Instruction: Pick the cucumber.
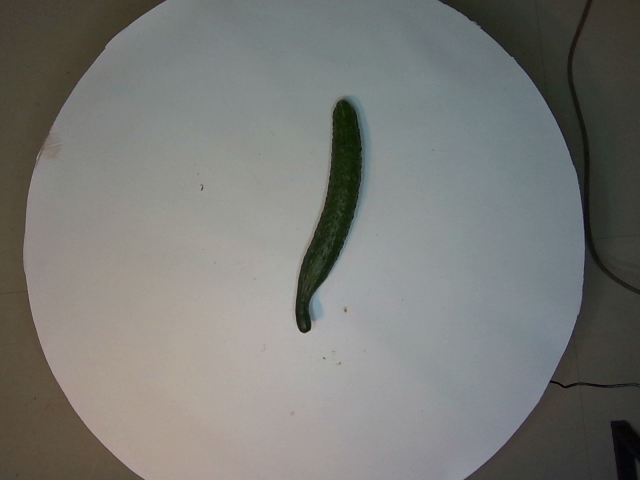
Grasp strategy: vertical